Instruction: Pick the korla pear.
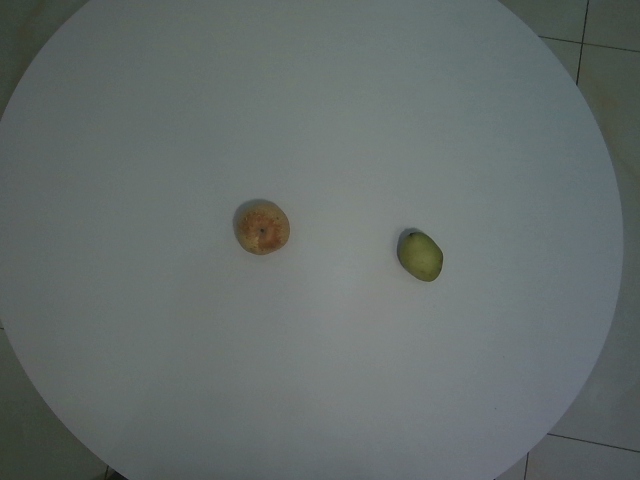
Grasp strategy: vertical